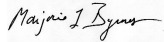
Signature of: marjorie byrnes